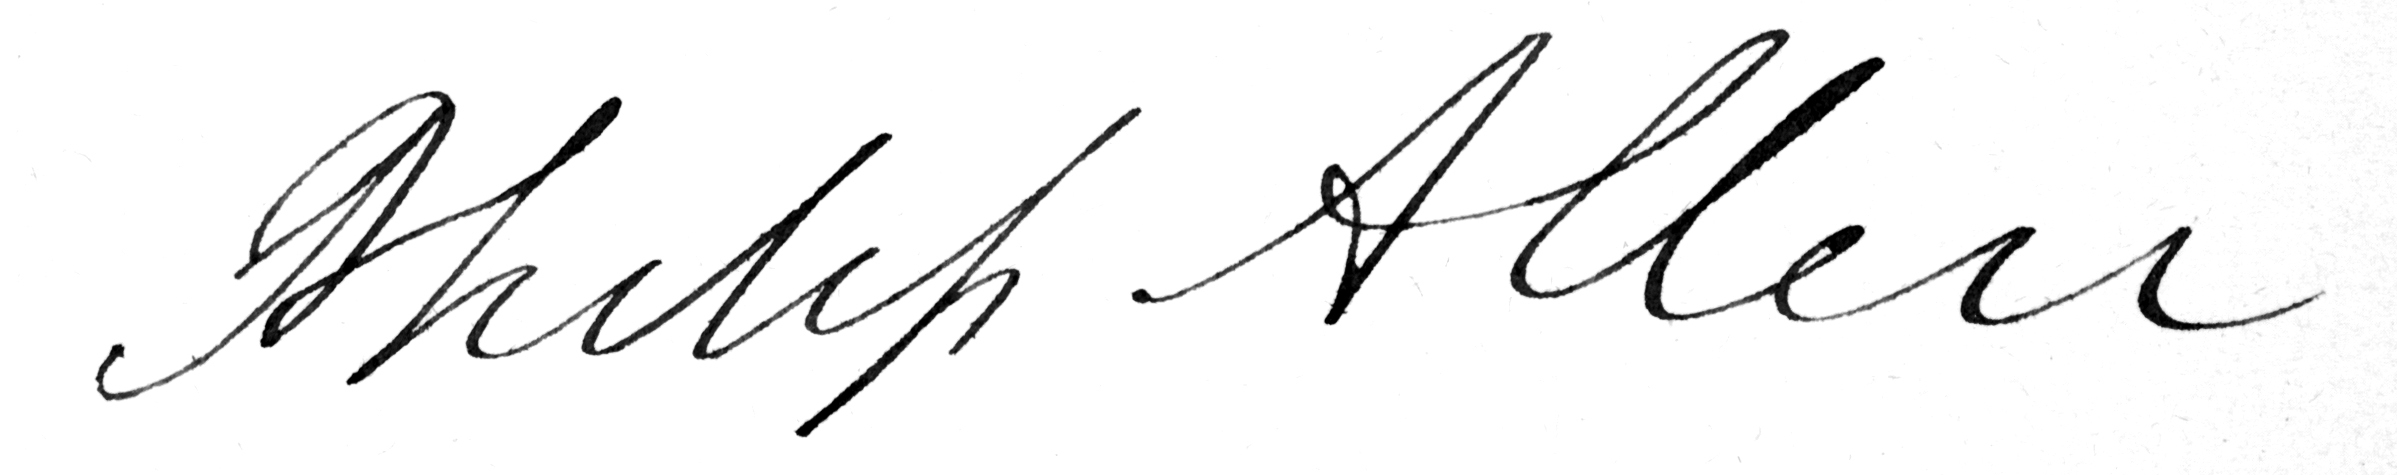
Signature of: philip allen